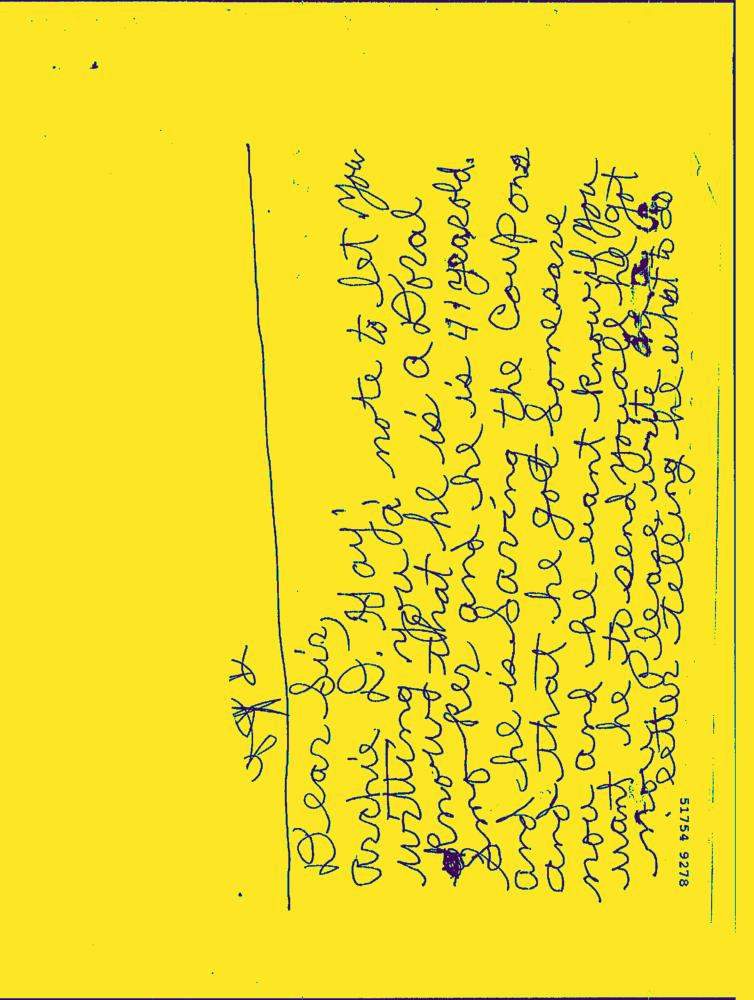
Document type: Hand-Written